Question: What was observed in the imaging?
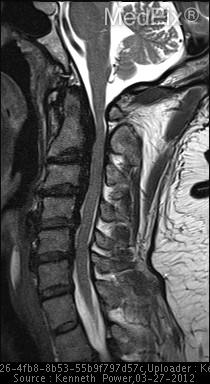
Answer: The imaging shows •  Plain Films, CT, and MR demonstrate Ossification of the Posterior Longitudinal Ligament (OPLL) with subsequent marked narrowing of the spinal canal.

•  Also notice the associated syringohydromyelia, below the narrowing MR T2W with OPLL at the C2-6 levels.